Question: What jurisdiction, city, or county is the document associated with?
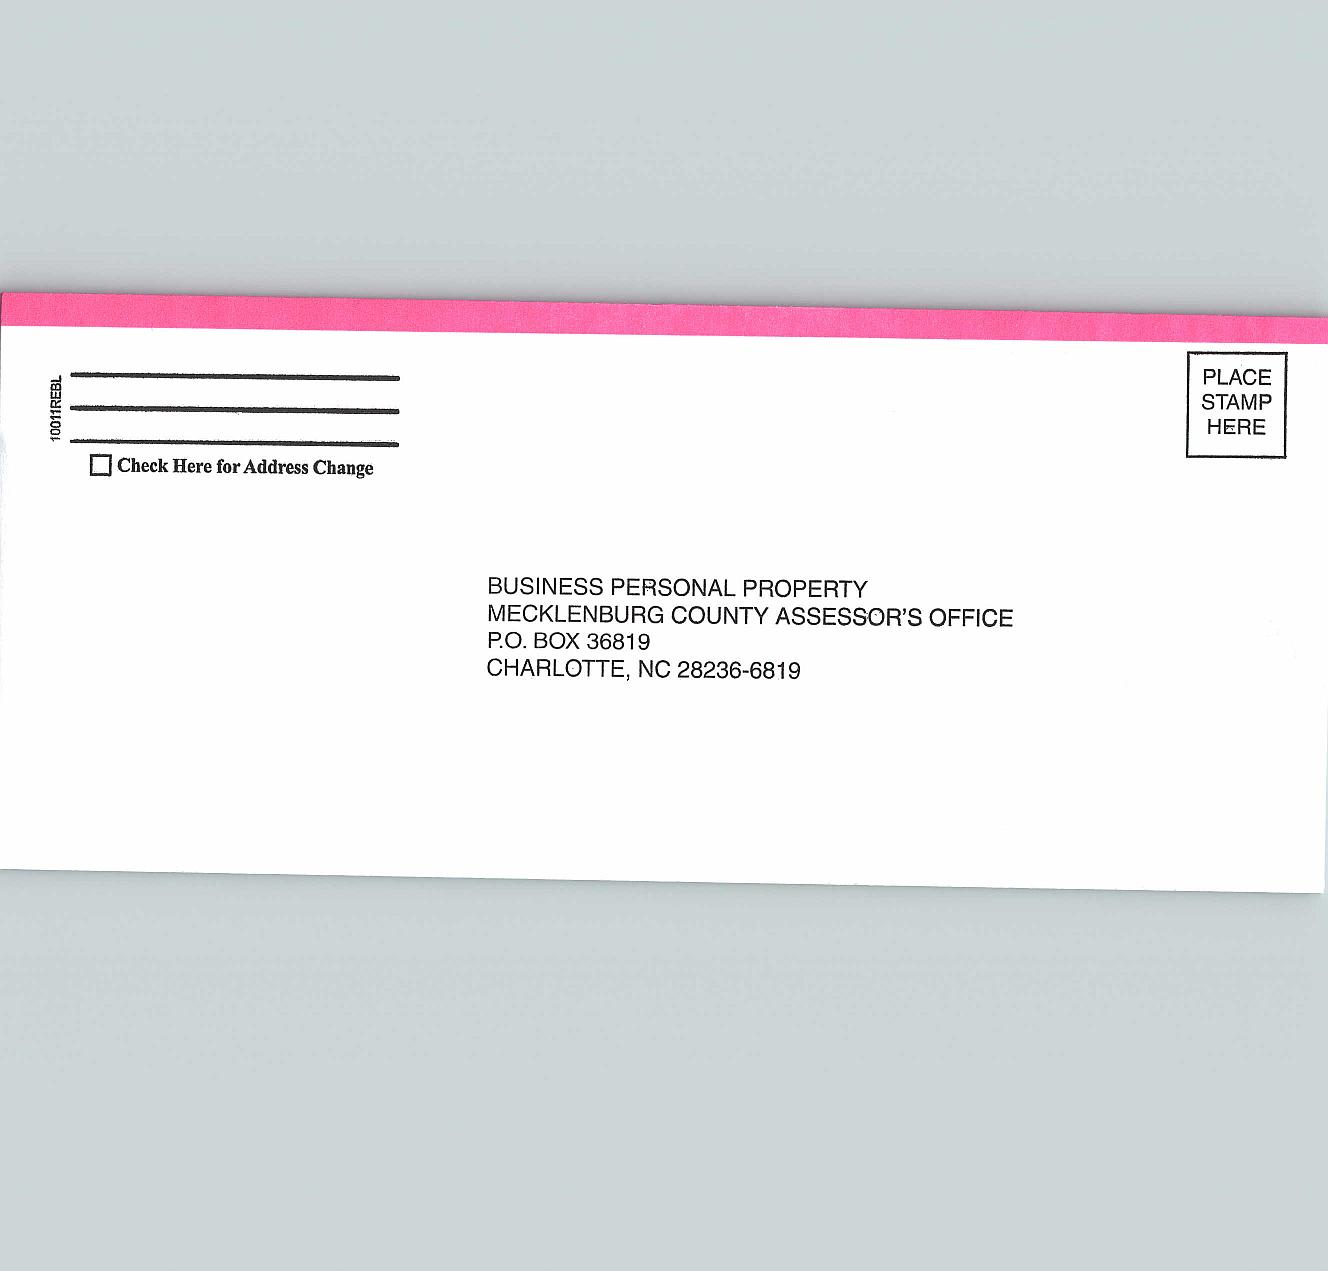
Answer: "Mecklenburg County"